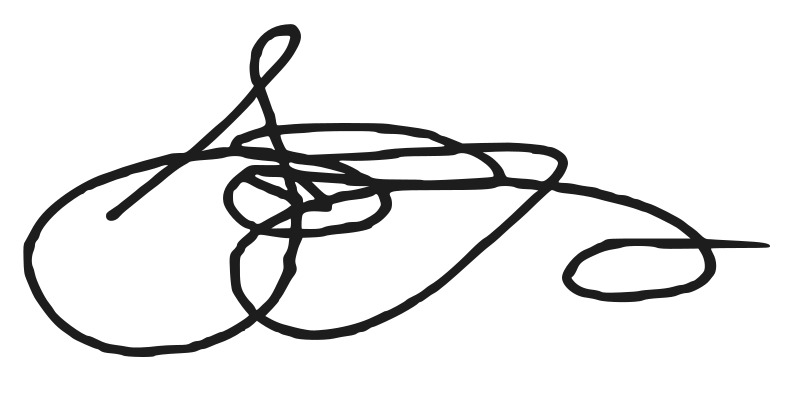
Signature of: william eubank